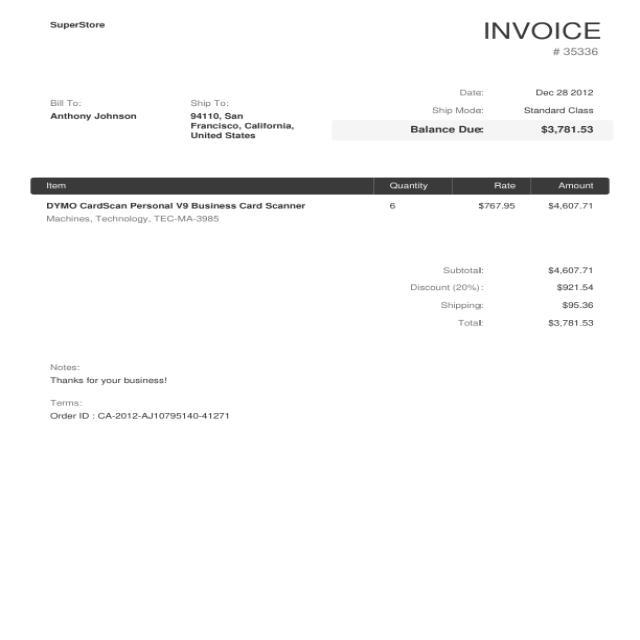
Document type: Invoice